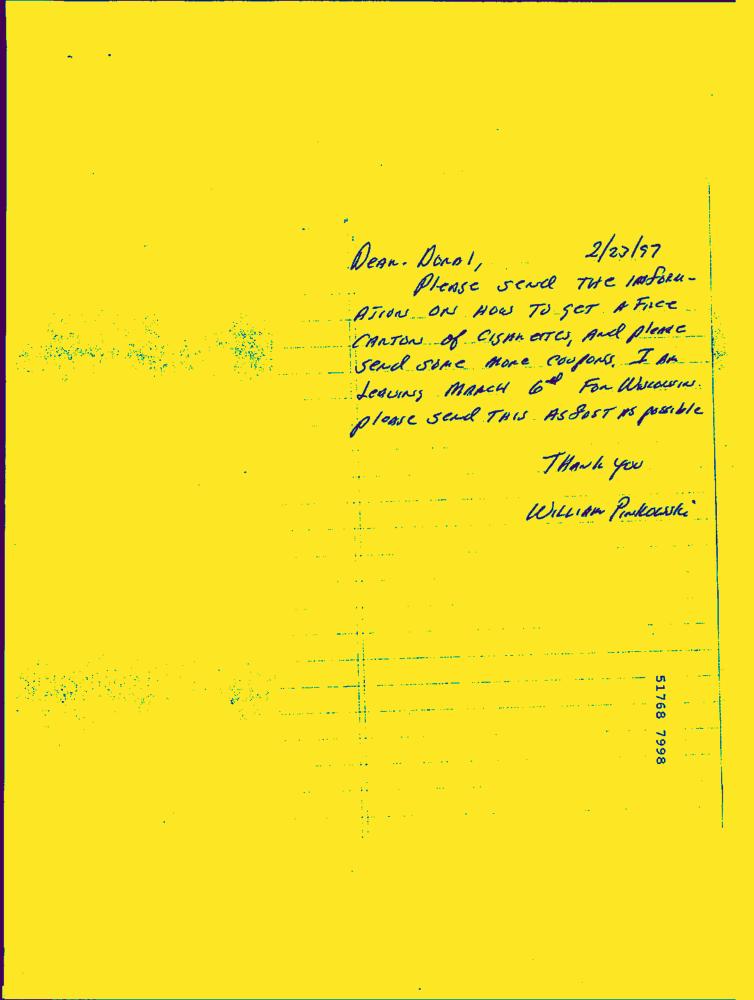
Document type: Hand-Written